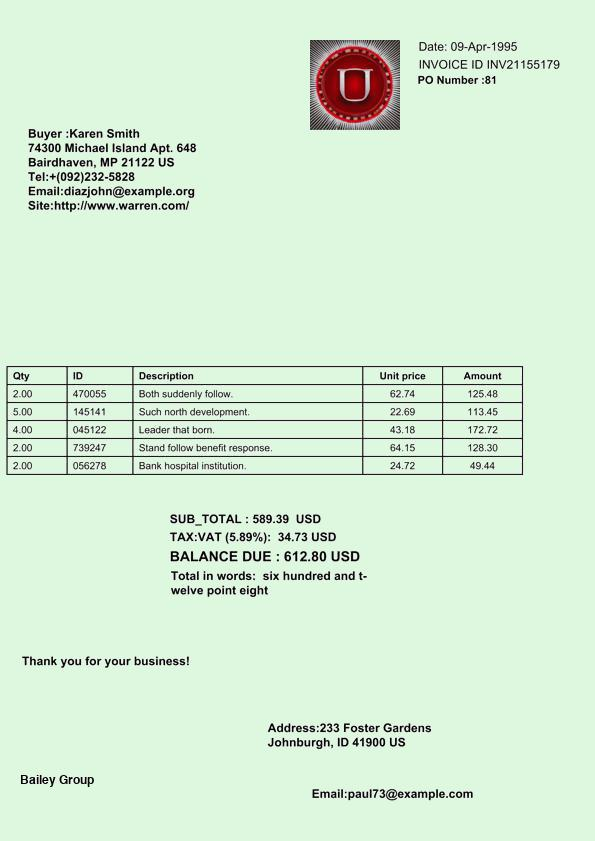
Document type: Invoice